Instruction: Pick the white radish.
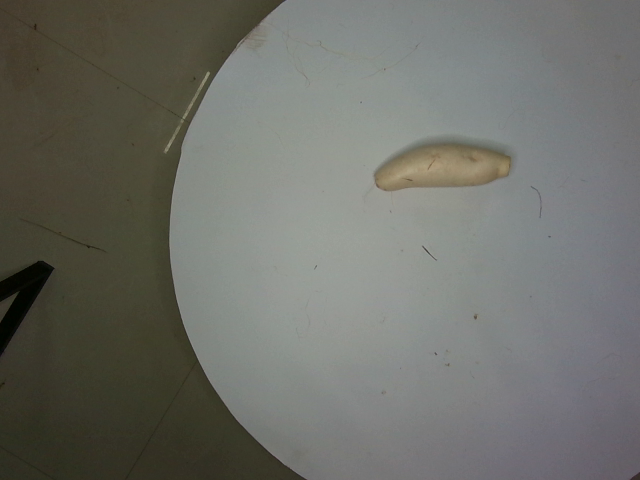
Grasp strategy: vertical